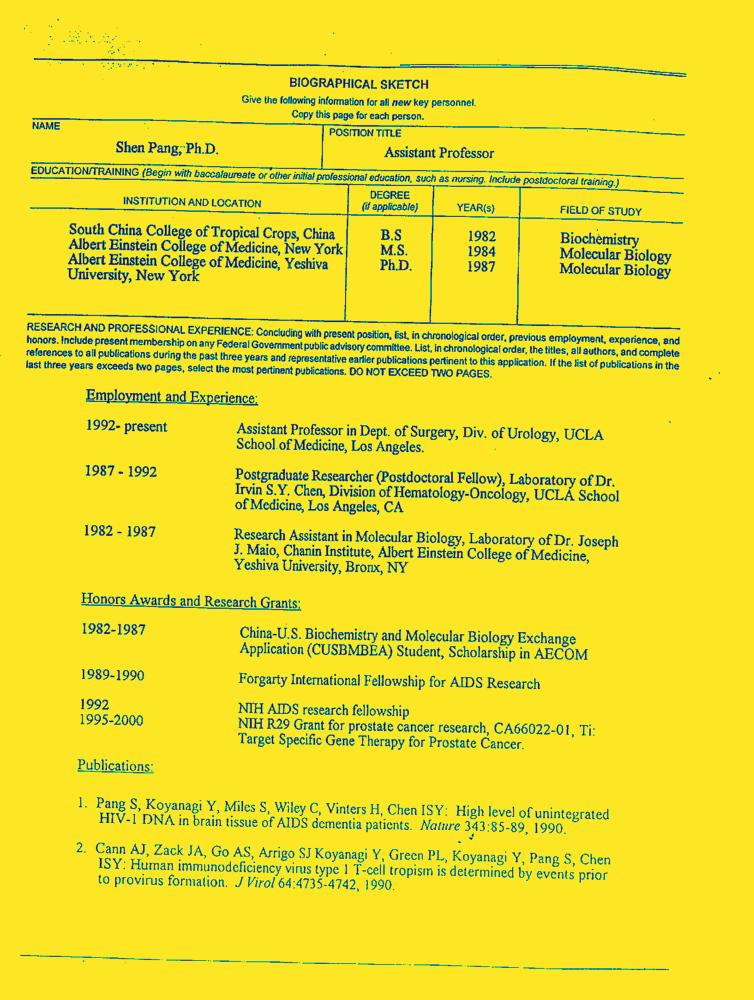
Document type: Resume-Doc